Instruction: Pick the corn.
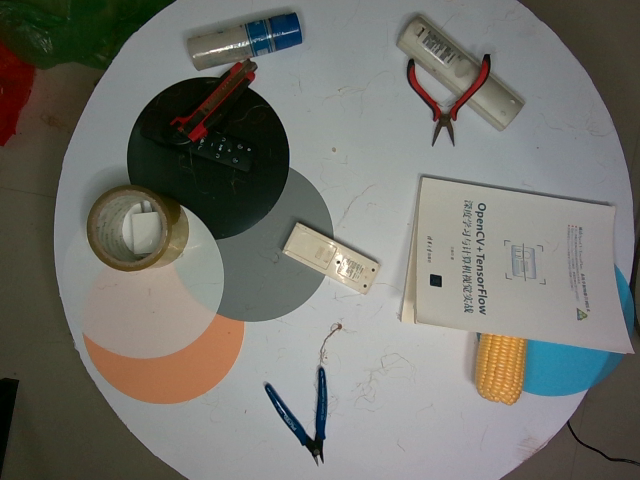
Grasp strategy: vertical